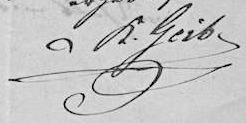
Signature of: gustav geib